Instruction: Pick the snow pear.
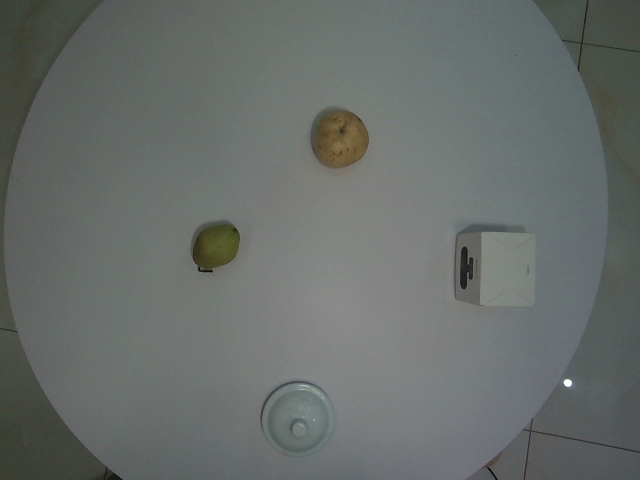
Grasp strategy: vertical